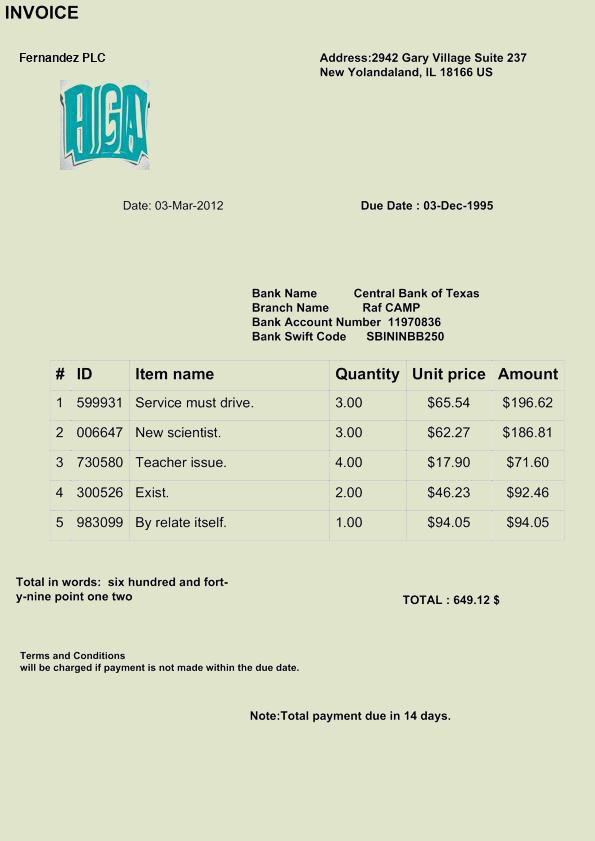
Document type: Invoice